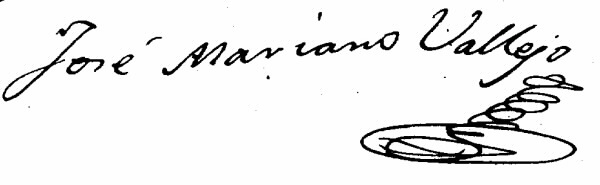
Signature of: josé mariano vallejo